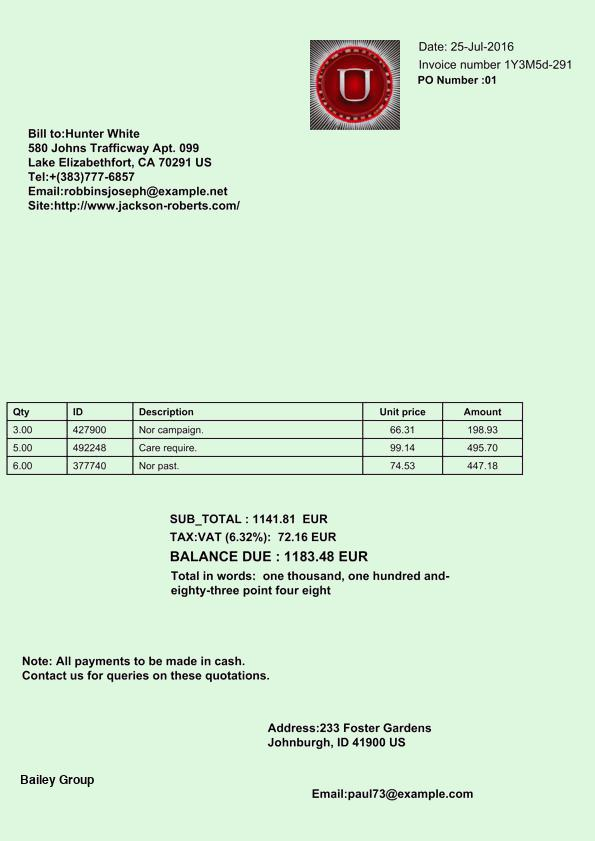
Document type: Invoice